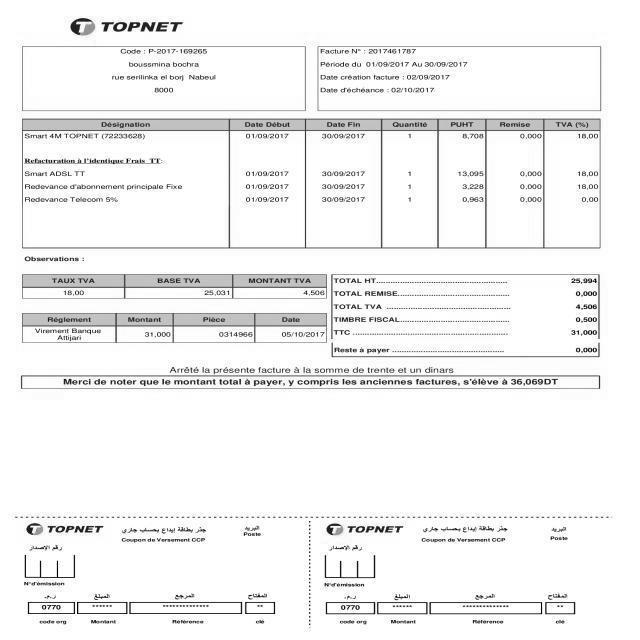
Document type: Invoice